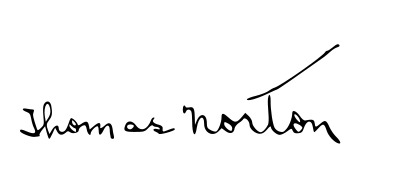
Signature of: thomas patrick norton i